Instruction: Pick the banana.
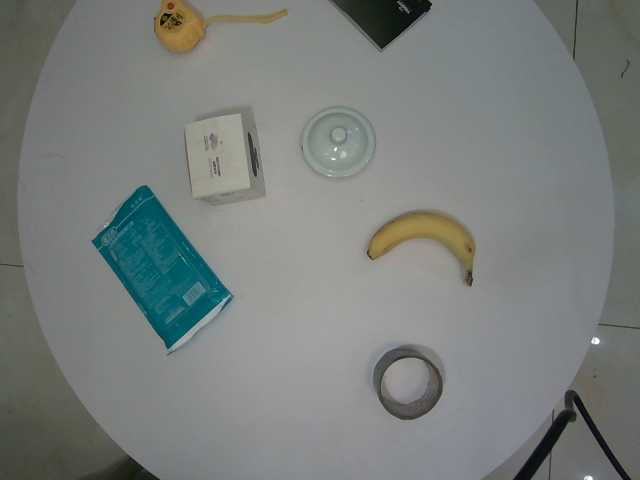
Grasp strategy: vertical